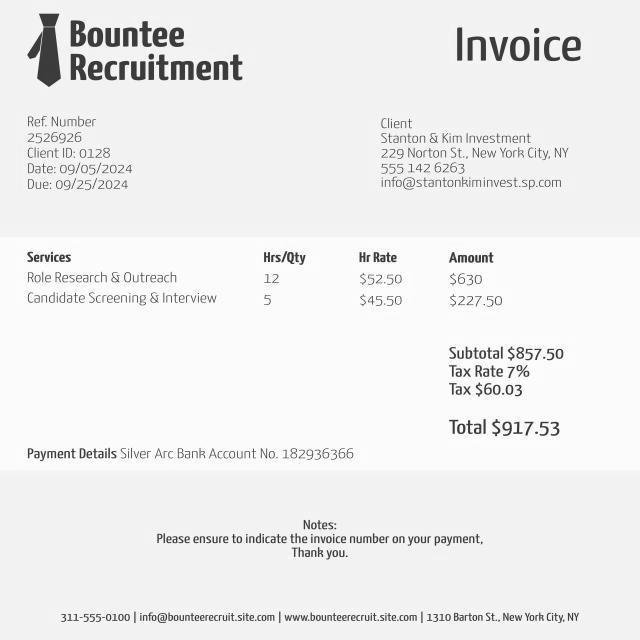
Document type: Invoice